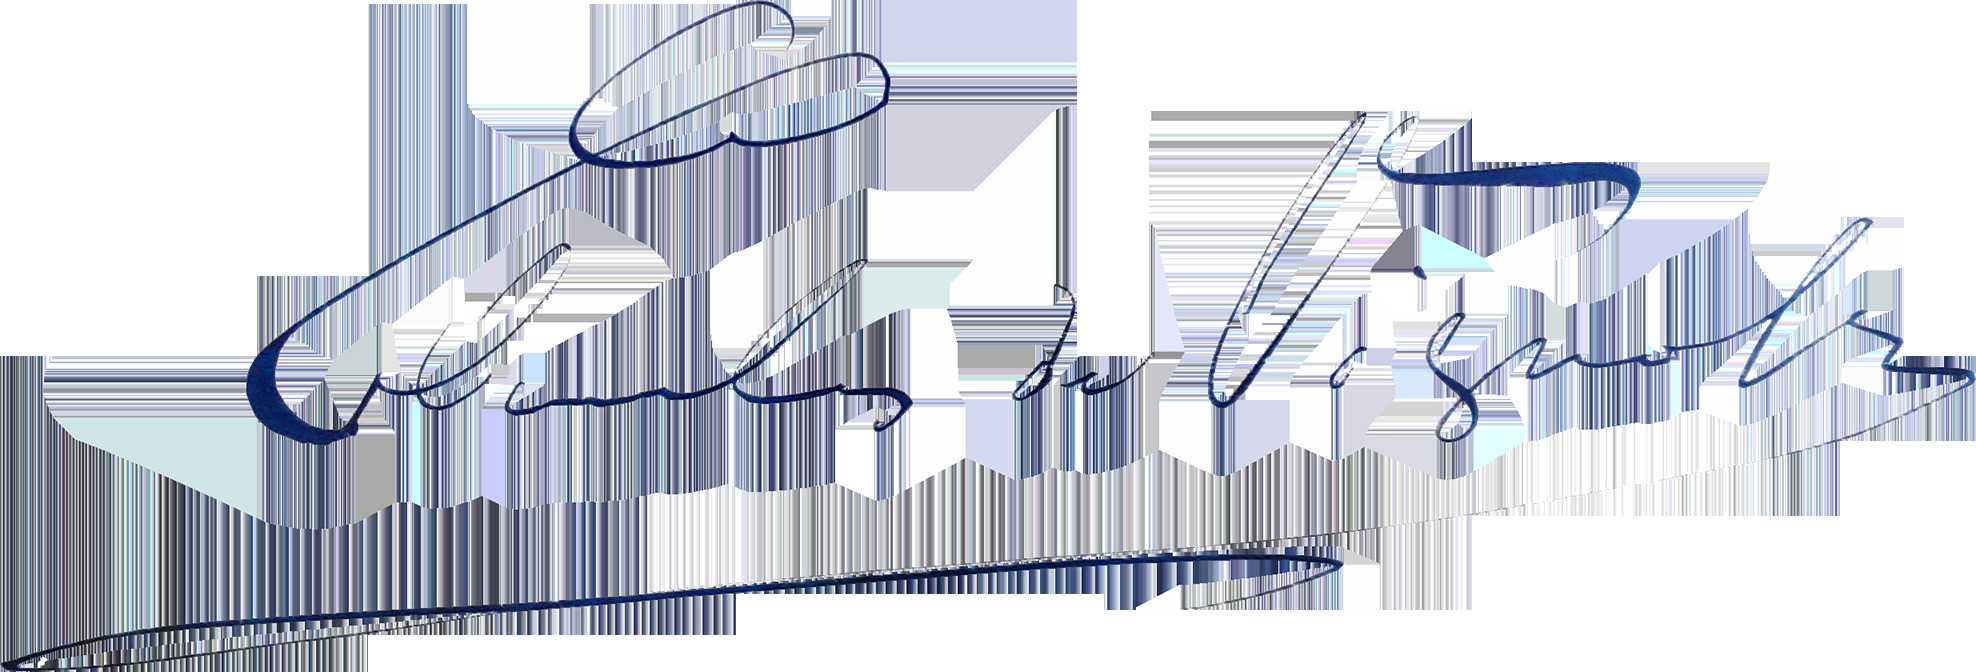
Signature of: charles blacker vignoles